Extract the amount written in words, the amount in digits, the name of the payee, the date on the cheque, and the bank's name from the image.
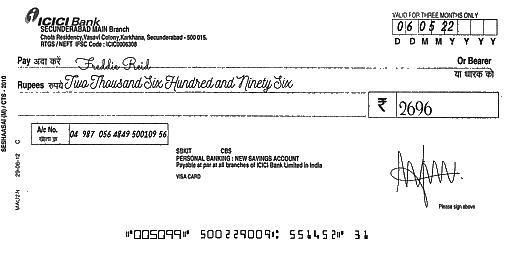
amt_in_words: Two Thousand Six Hundred and Ninety Six
amt_in_figures: 2696
payee_name: Freddie Reid
bank_name: ICICI Bank
cheque_date: 06/05/22